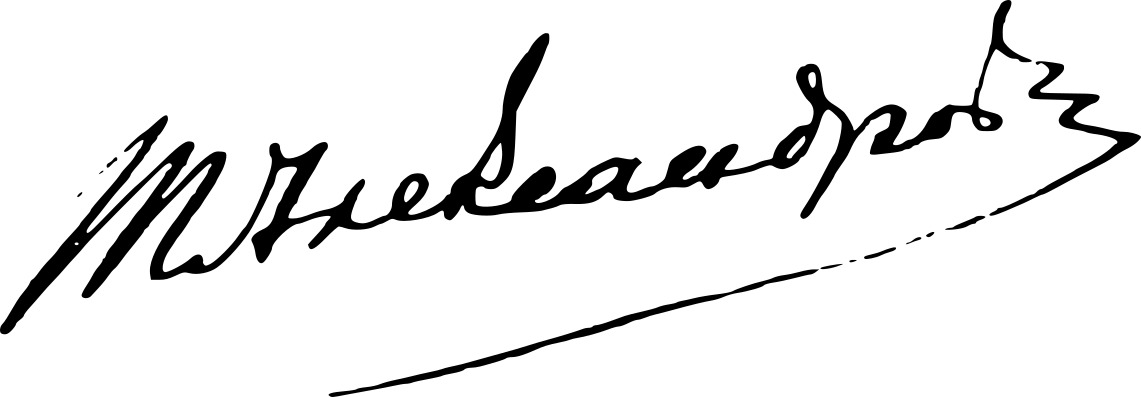
Signature of: todor aleksandrov